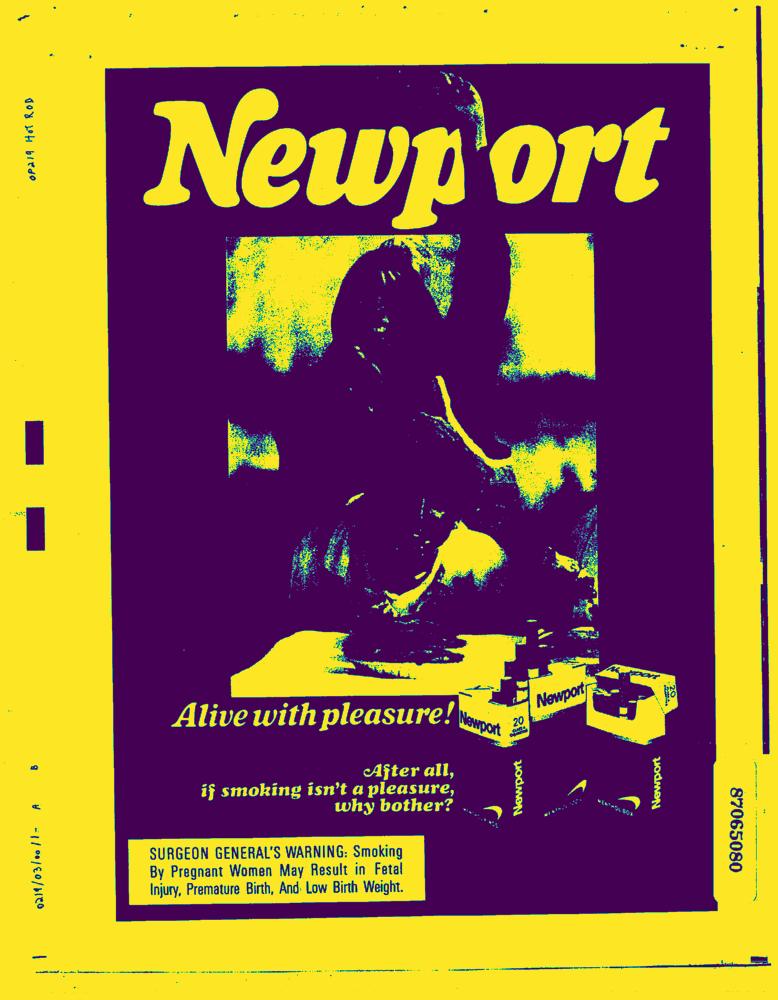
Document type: AD